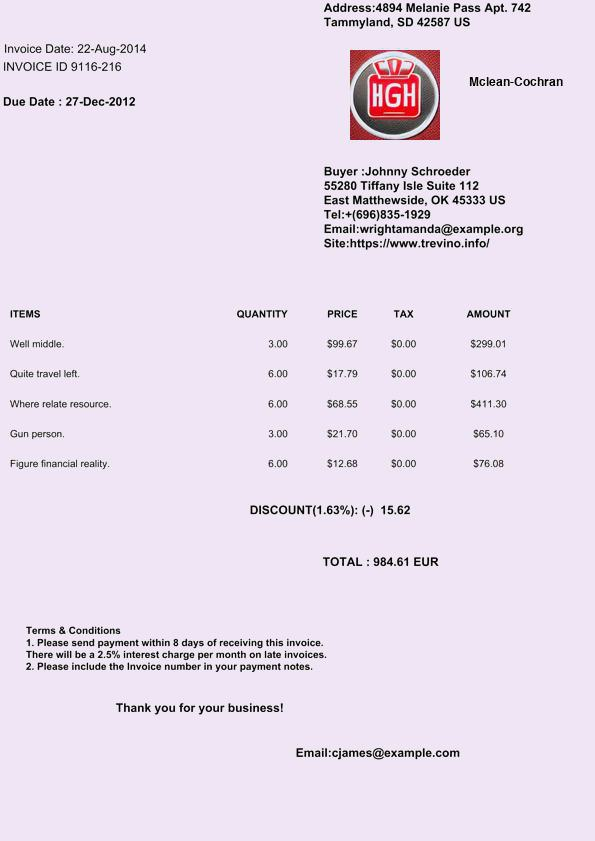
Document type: Invoice